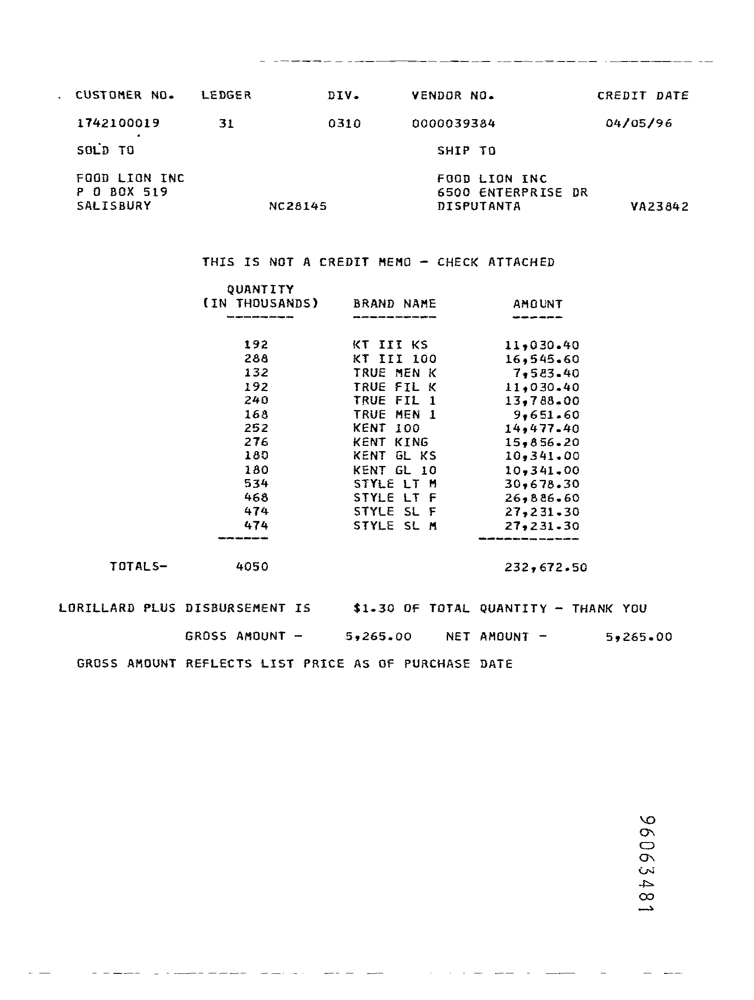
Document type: Invoice